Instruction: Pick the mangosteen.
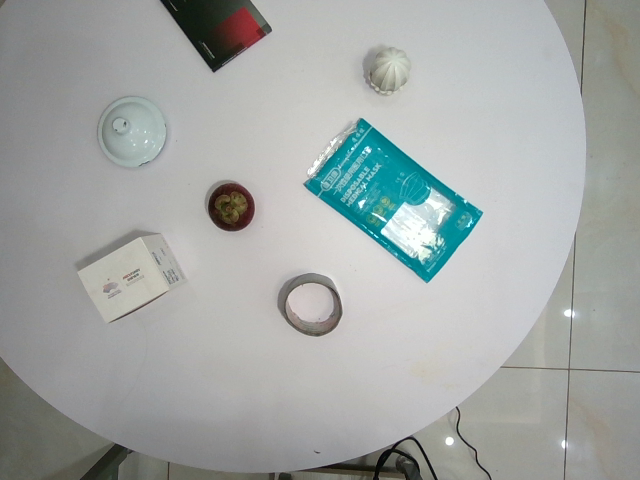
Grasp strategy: vertical